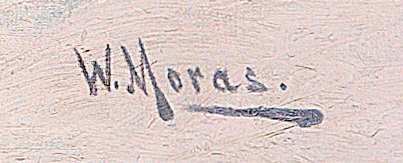
Signature of: walter moras